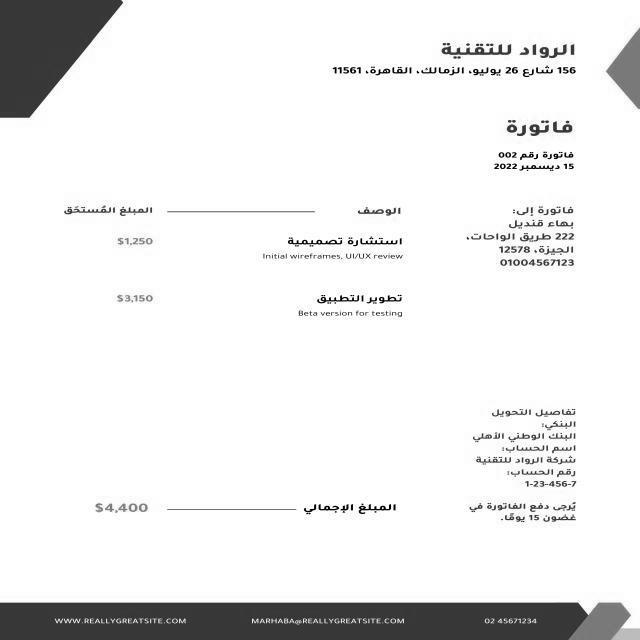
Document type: Invoice